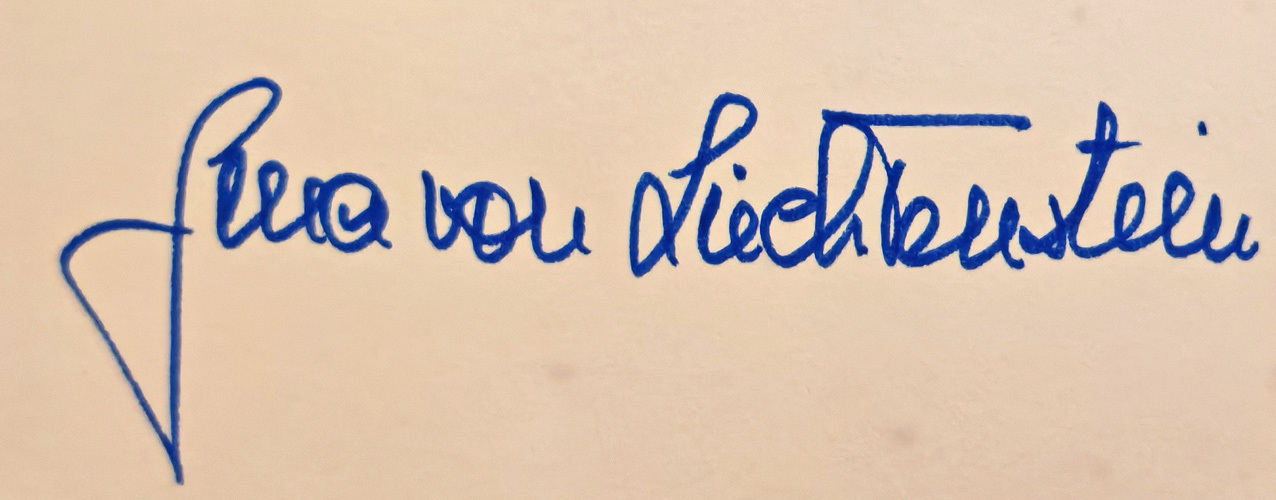
Signature of: countess georgina von wilczek